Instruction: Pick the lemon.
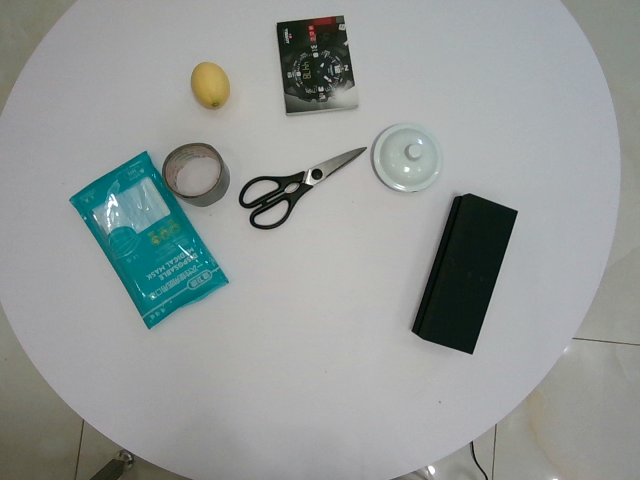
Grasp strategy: vertical